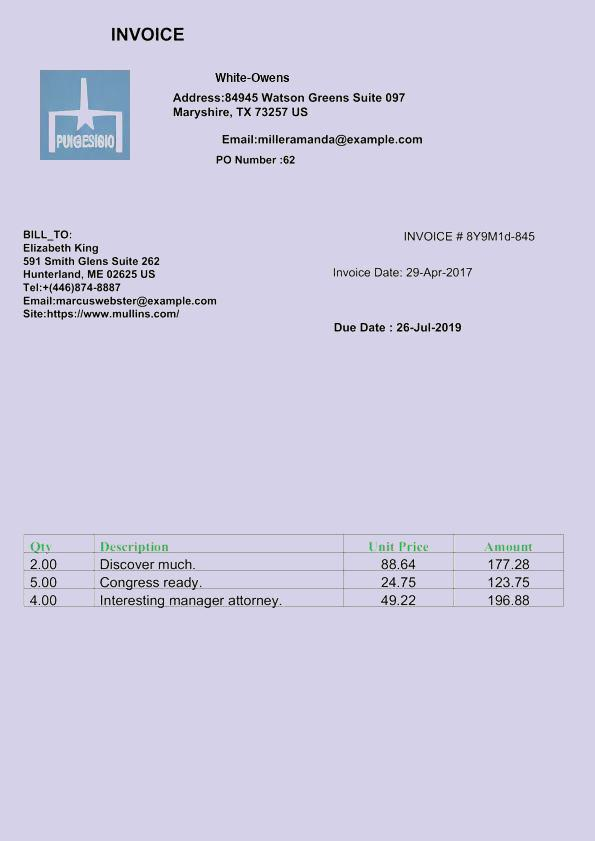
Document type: Invoice